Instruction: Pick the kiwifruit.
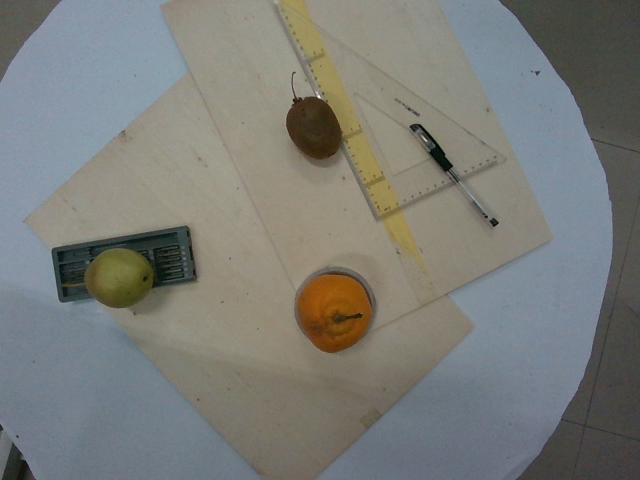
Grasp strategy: vertical